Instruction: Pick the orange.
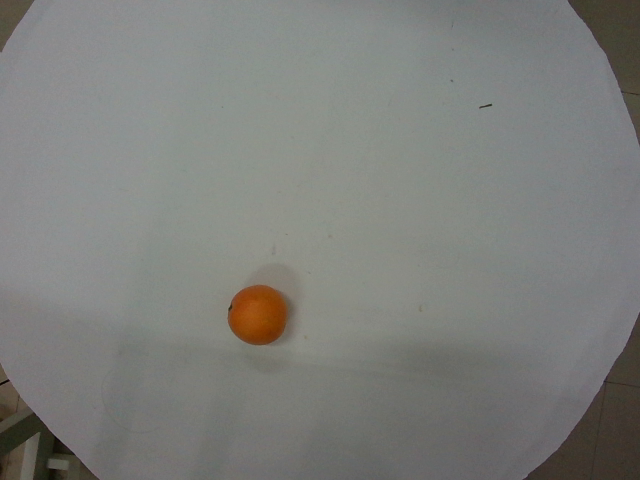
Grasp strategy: vertical